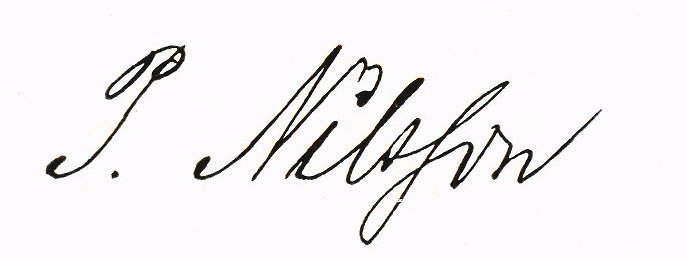
Signature of: per nilsson i bonarp